Question: Talk about the condition:
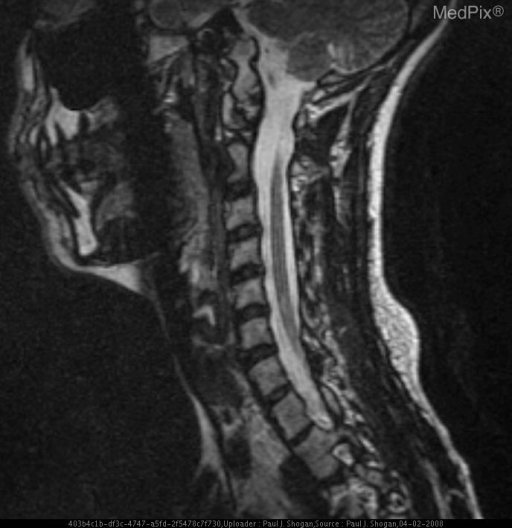
Answer: The disease is discussed as: Dissections may be spontaneous or traumatic; regardless of the etiology, the underlying pathology is the same: disruption of the intima with extravasation of blood into the vessel wall with subsequent extension of thrombus between the planes of the vessel wall (usually between the intima and media). The most common type is the subintimal dissection, although subadventitial dissections (clot extension in the plane between the media and adventitia) also occur.

Two theories exist with regard to the etiology of dissections, each of which invokes intimal injury as a final common pathway:
1). An intimal tear occurs, allowing clot propagation within the vessel wall.
2). A primary intramural hematoma develops and eventually ruptures through the intimal lining into the vessel lumen.

Traumatic dissections result from three basic mechanisms of injury:

1). Penetrating injuries, which include gunshot wounds, knife wounds, intra-oral trauma (pencils, sticks). With regard to characterizing the location of penetrating injuries, the neck is divided into three anatomic zones:
*Zone 1: below the level of the cricoid cartilage.
*Zone 2: between the level of the cricoid and the level of the mandibular angle.
*Zone 3: superior to the level of the mandibular angle.

2). Nonpenetrating injury due to spine fracture-subluxation injuries.

3). Blunt injury to the carotid arteries.

Vertebral artery dissections account for approximately 20% of cases of cervical vascular injuries and most commonly occur between the skull base and the upper cervical spine. Less commonly, the injury occurs between the vessel’s origin from the subclavian artery and the C6 foramen transversarium. Mid-cervical vertebral artery injuries occur in approximately 5% of patient with fractures involving the foramina transversaria.

Internal carotid artery dissections are the most common of all craniocervical dissections, frequently (70% of cases) involve both the cervical and petrous segments of the ICA, and usually spare the carotid bulb. Dissections involving the intracranial internal carotid artery segments, while rare, do occur.

The radiographic appearance of the contrast-opacified vertebral artery on the lateral view is as follows: the vertebral artery takes a nearly vertical course as it traverses the C6 through C3 foramina transversaria. Immediately after passing through the vertebral canal of C2, the vessel forms an inverted L and turns laterally within C2. It then exits C2 and turns cephalad to pass through the vertebral canal of C1. On exiting the transverse foramen of the atlas, it then courses sharply posteriorly along the posterior ring of C1, completing the appearance of a half square. Finally, it turns anterosuperiorly (a hairpin turn) to pierce the dura as it passes through the foramen magnum.